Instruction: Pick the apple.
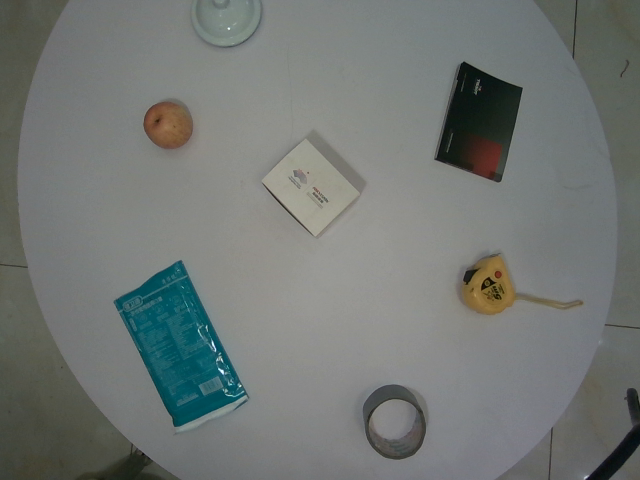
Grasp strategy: vertical